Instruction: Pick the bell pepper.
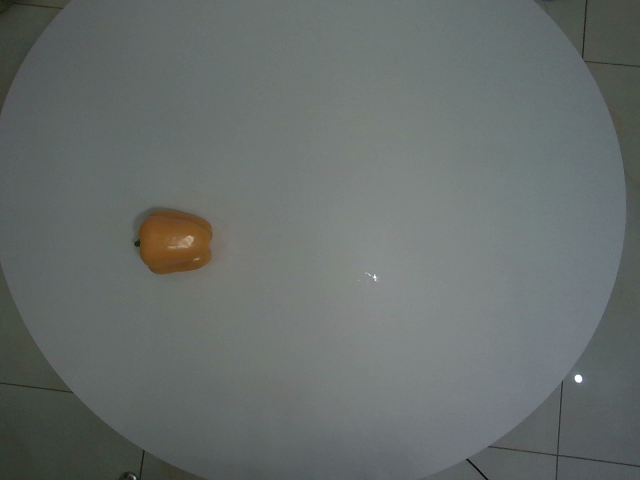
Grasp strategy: vertical